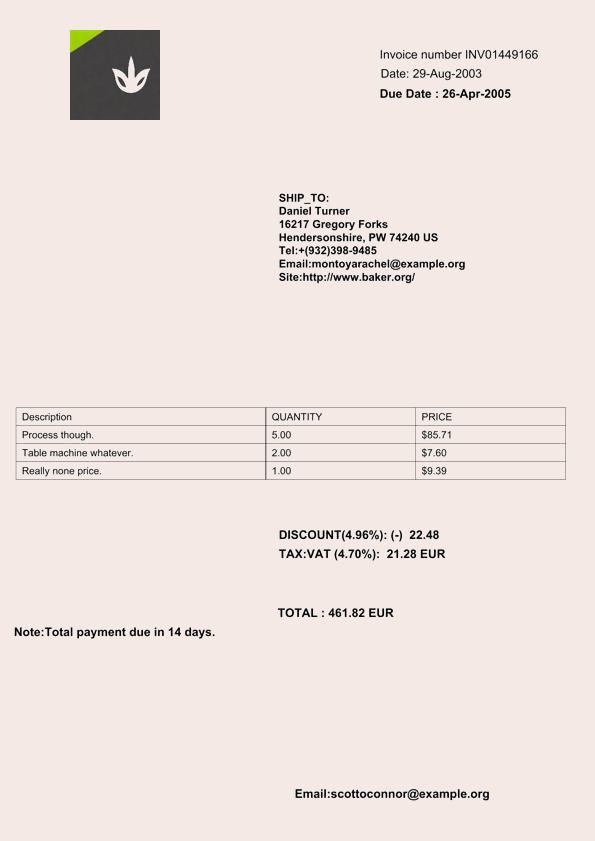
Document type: Invoice